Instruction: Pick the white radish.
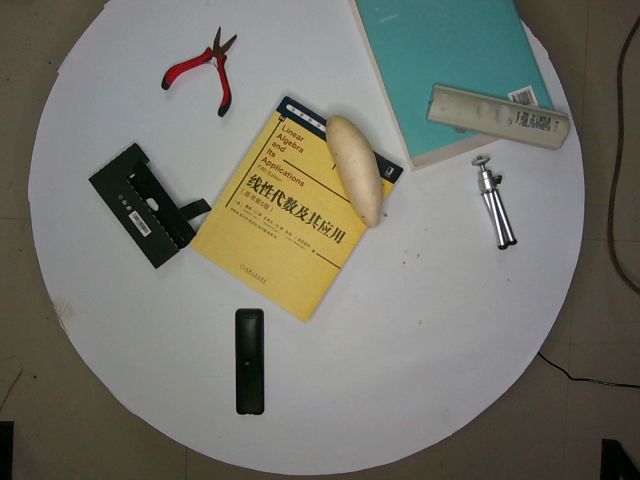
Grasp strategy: vertical